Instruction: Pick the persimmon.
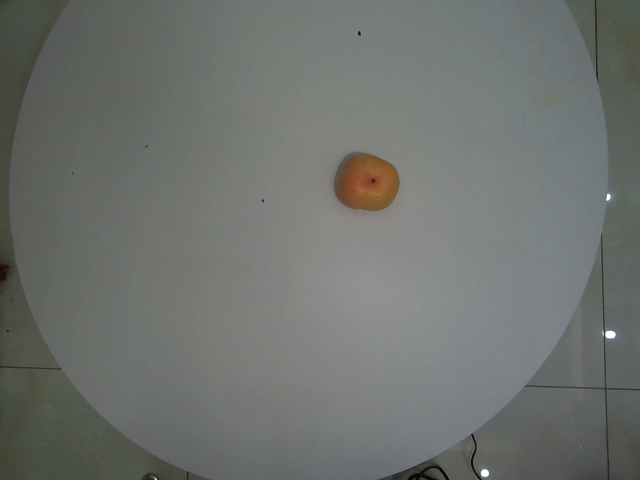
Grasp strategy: vertical